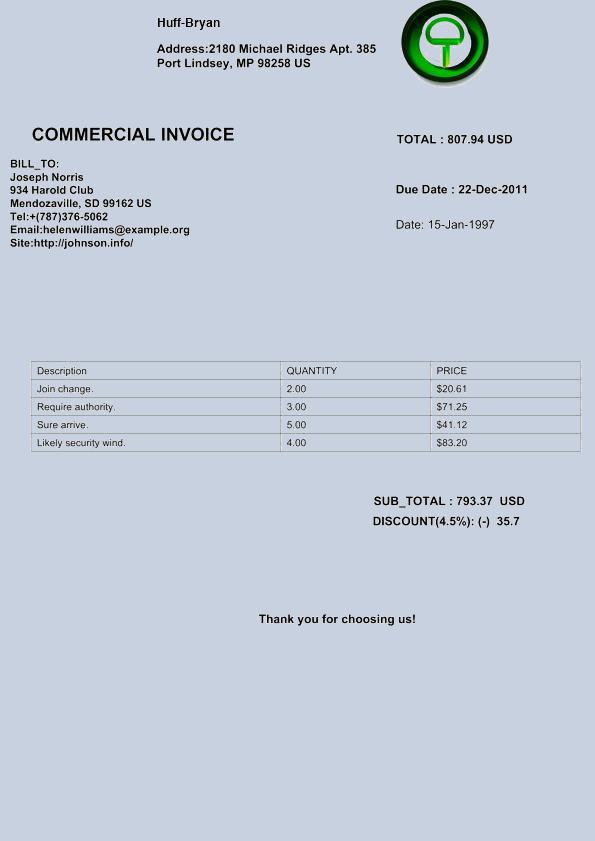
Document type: Invoice